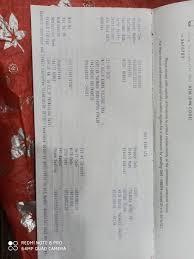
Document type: Invoice